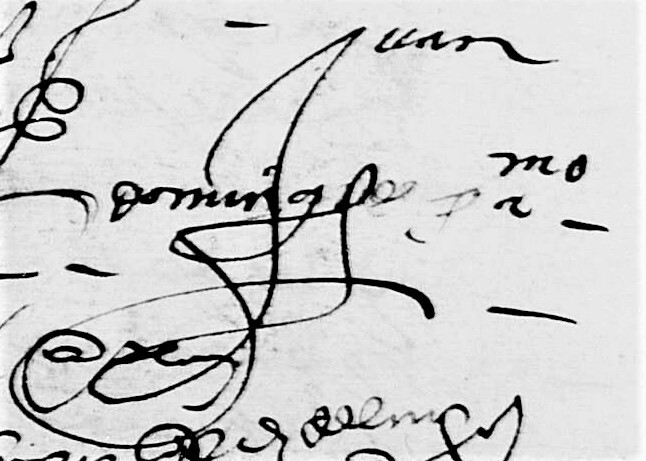
Signature of: juan dominguez palermo